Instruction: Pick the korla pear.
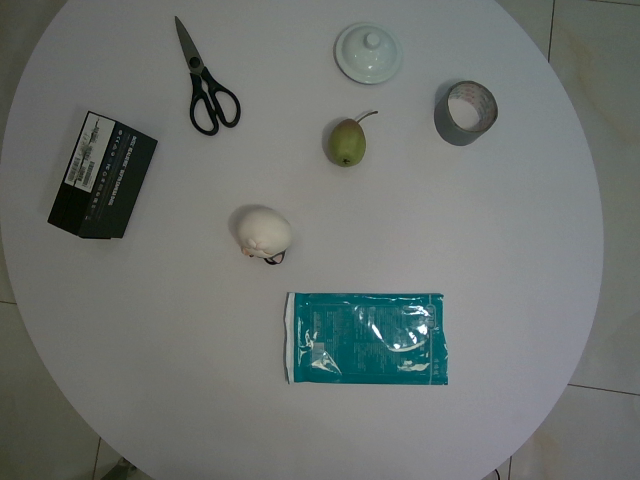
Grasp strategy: vertical